Question: What might the diagnosis be?
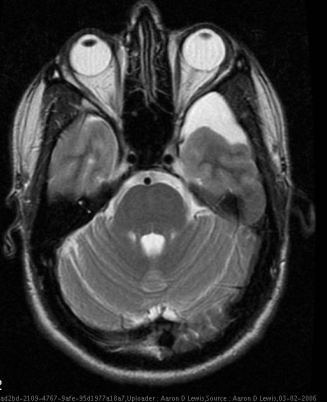
Answer: The possible diagnosis includes Arachnoid cyst
Epidermoid cyst
Dermoid cyst
Parasitic cyst
Cystic glioma
Chronic Hematoma.